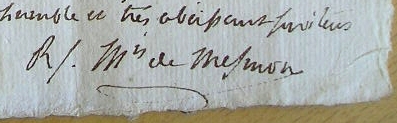
Signature of: germain hyacinthe romance de mesmon